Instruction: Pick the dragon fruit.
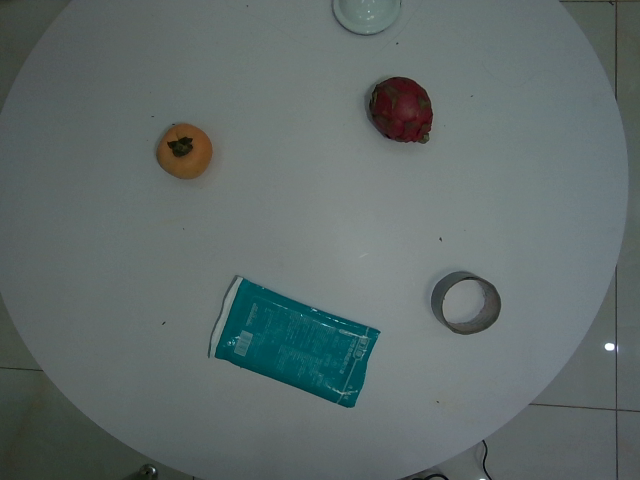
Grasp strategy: vertical